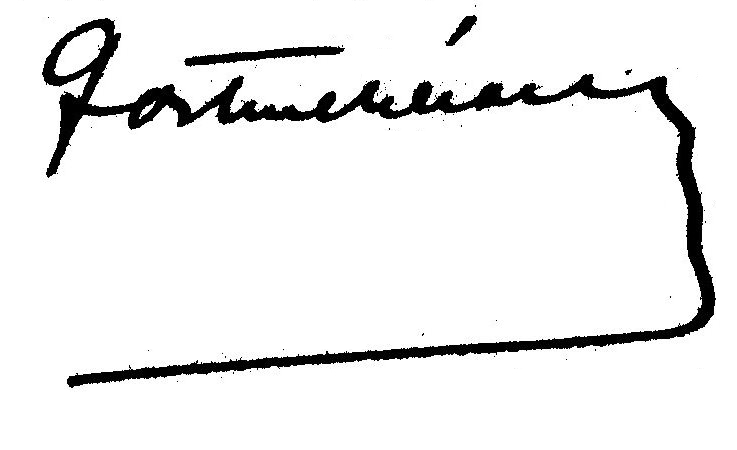
Signature of: gaston chérau